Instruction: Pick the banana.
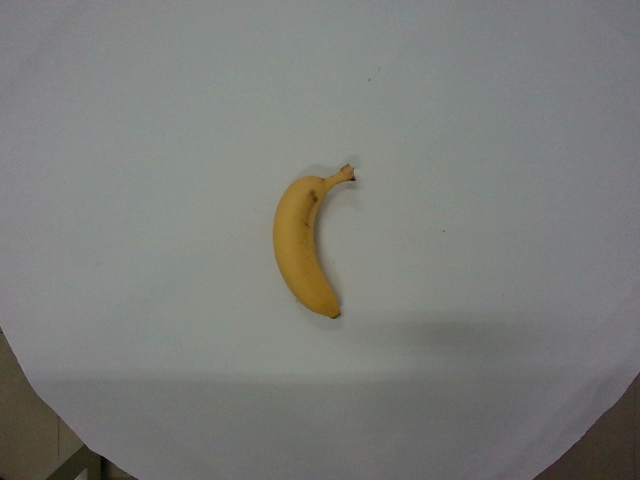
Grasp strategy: vertical